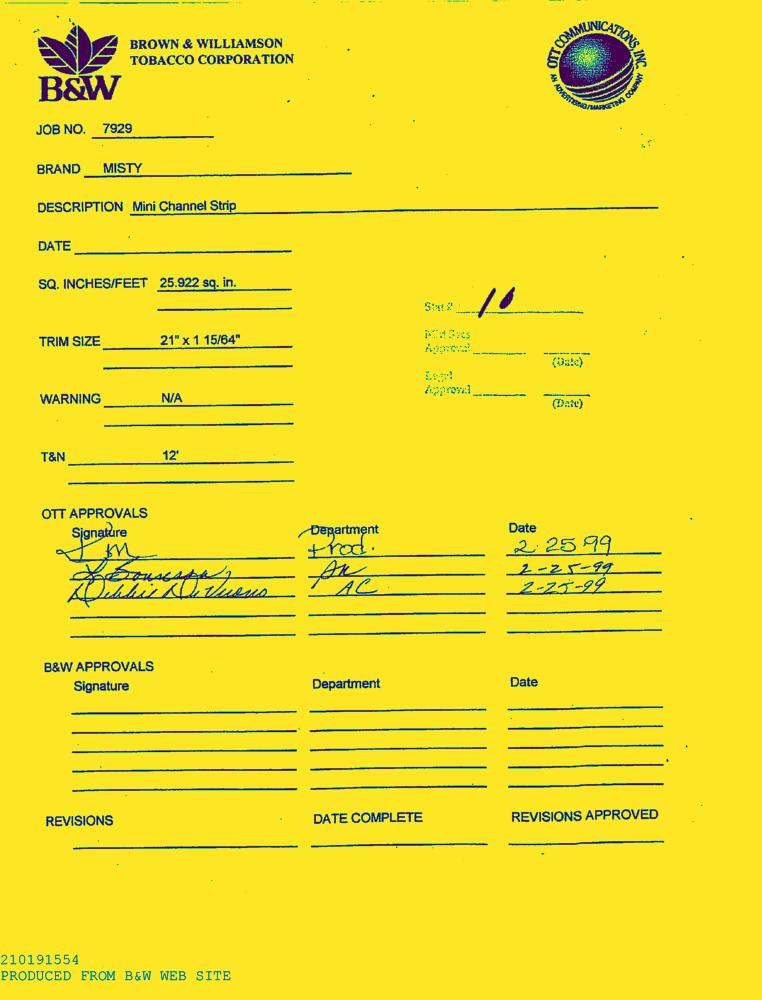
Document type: AD